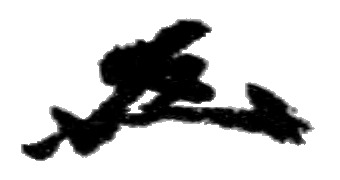
Signature of: toshiki kaifu